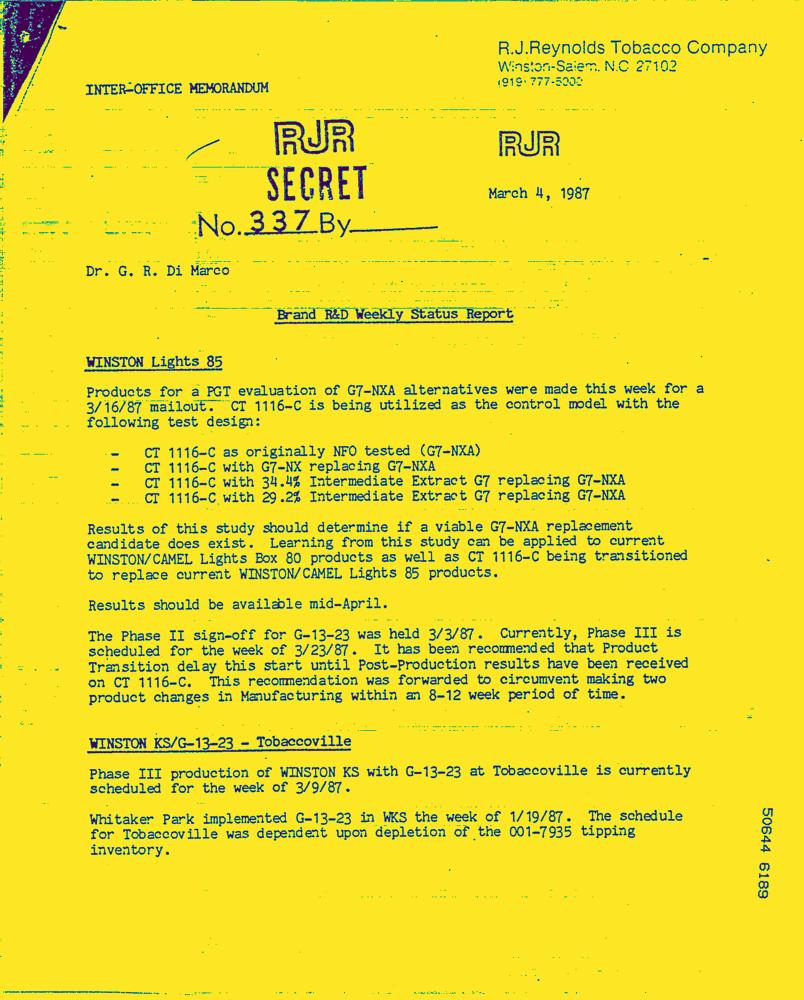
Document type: Letter-Doc